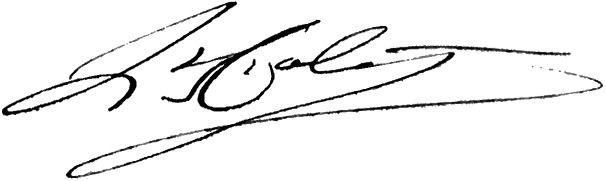
Signature of: louise colet